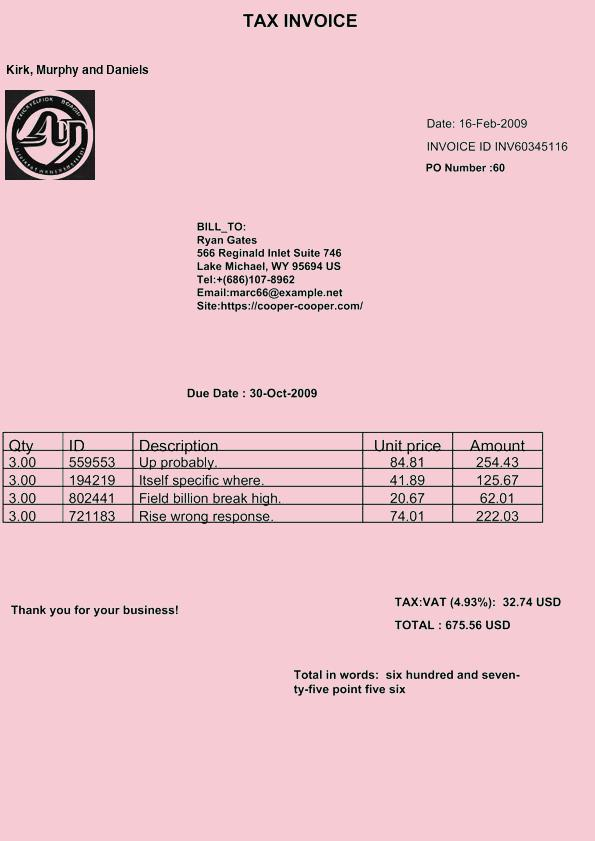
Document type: Invoice